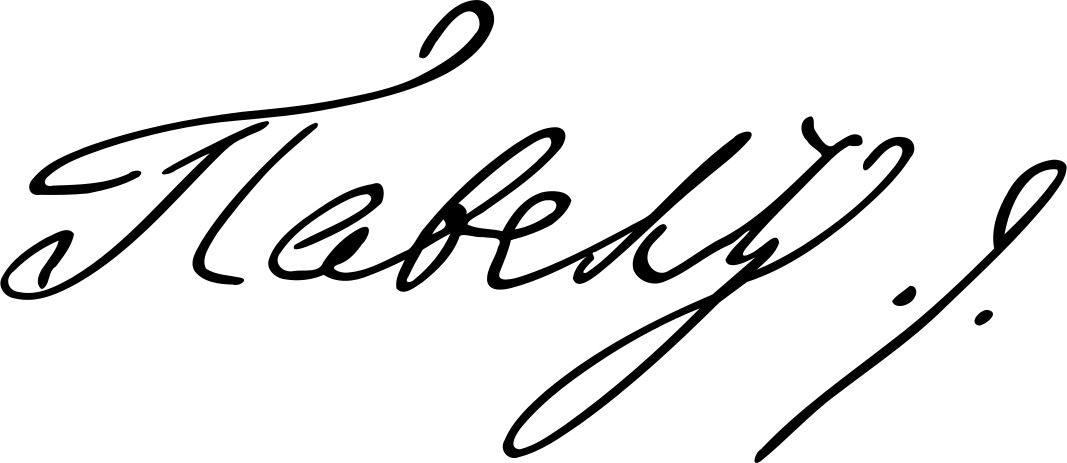
Signature of: paul i of russia